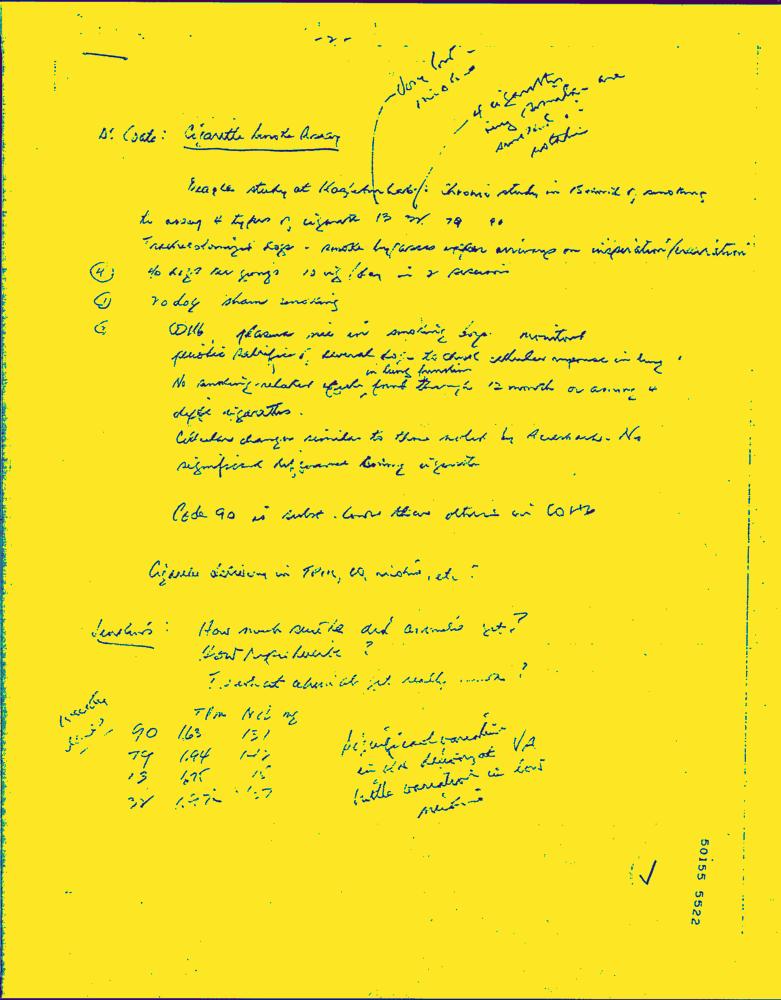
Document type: Hand-Written